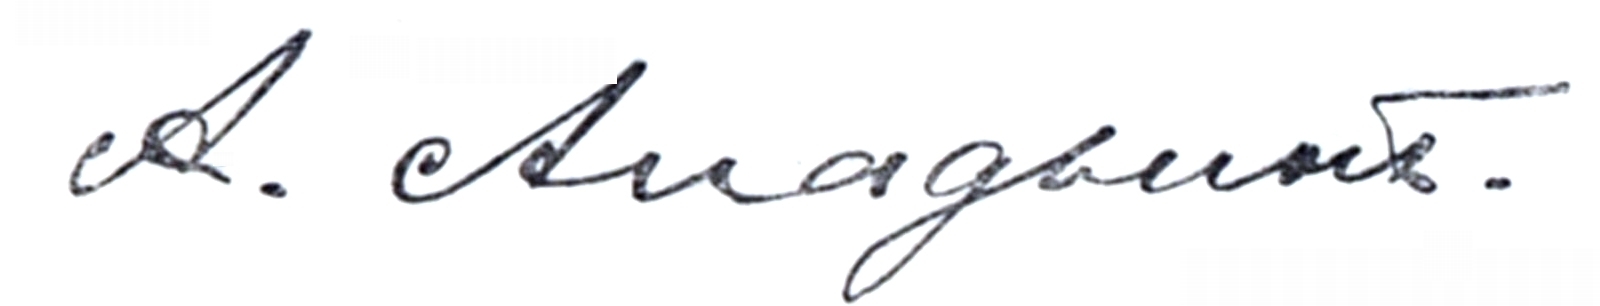
Signature of: alexei feodorovich aladin